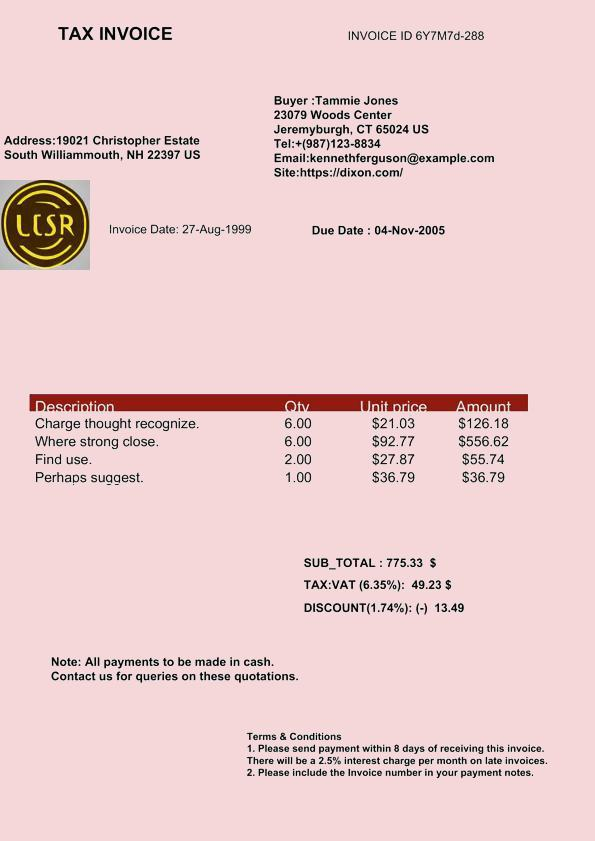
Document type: Invoice